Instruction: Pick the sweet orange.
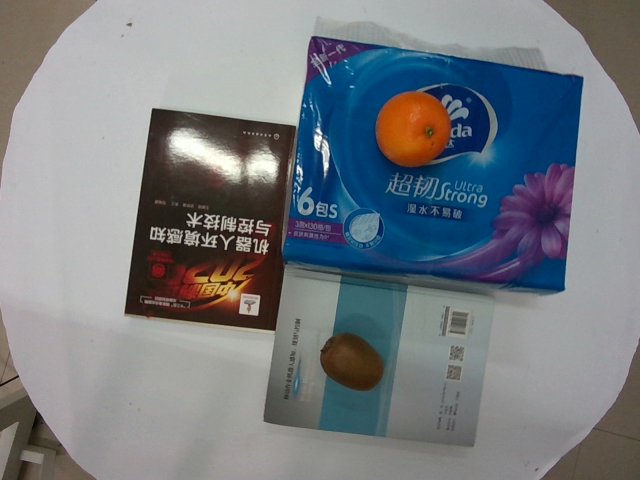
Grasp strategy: vertical